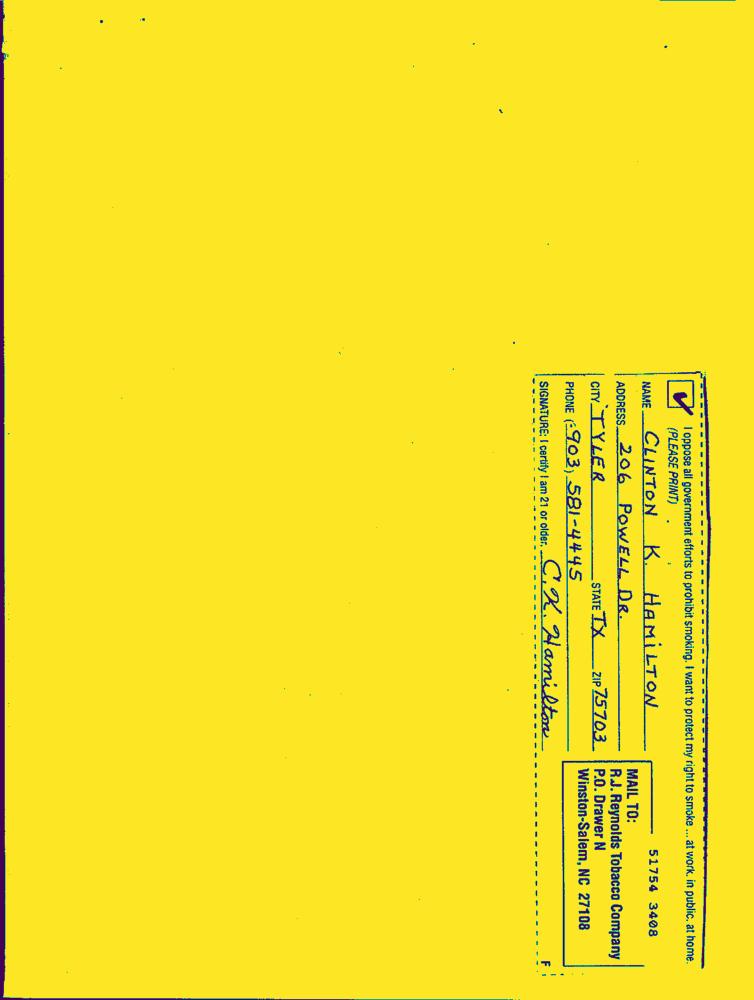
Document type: Hand-Written